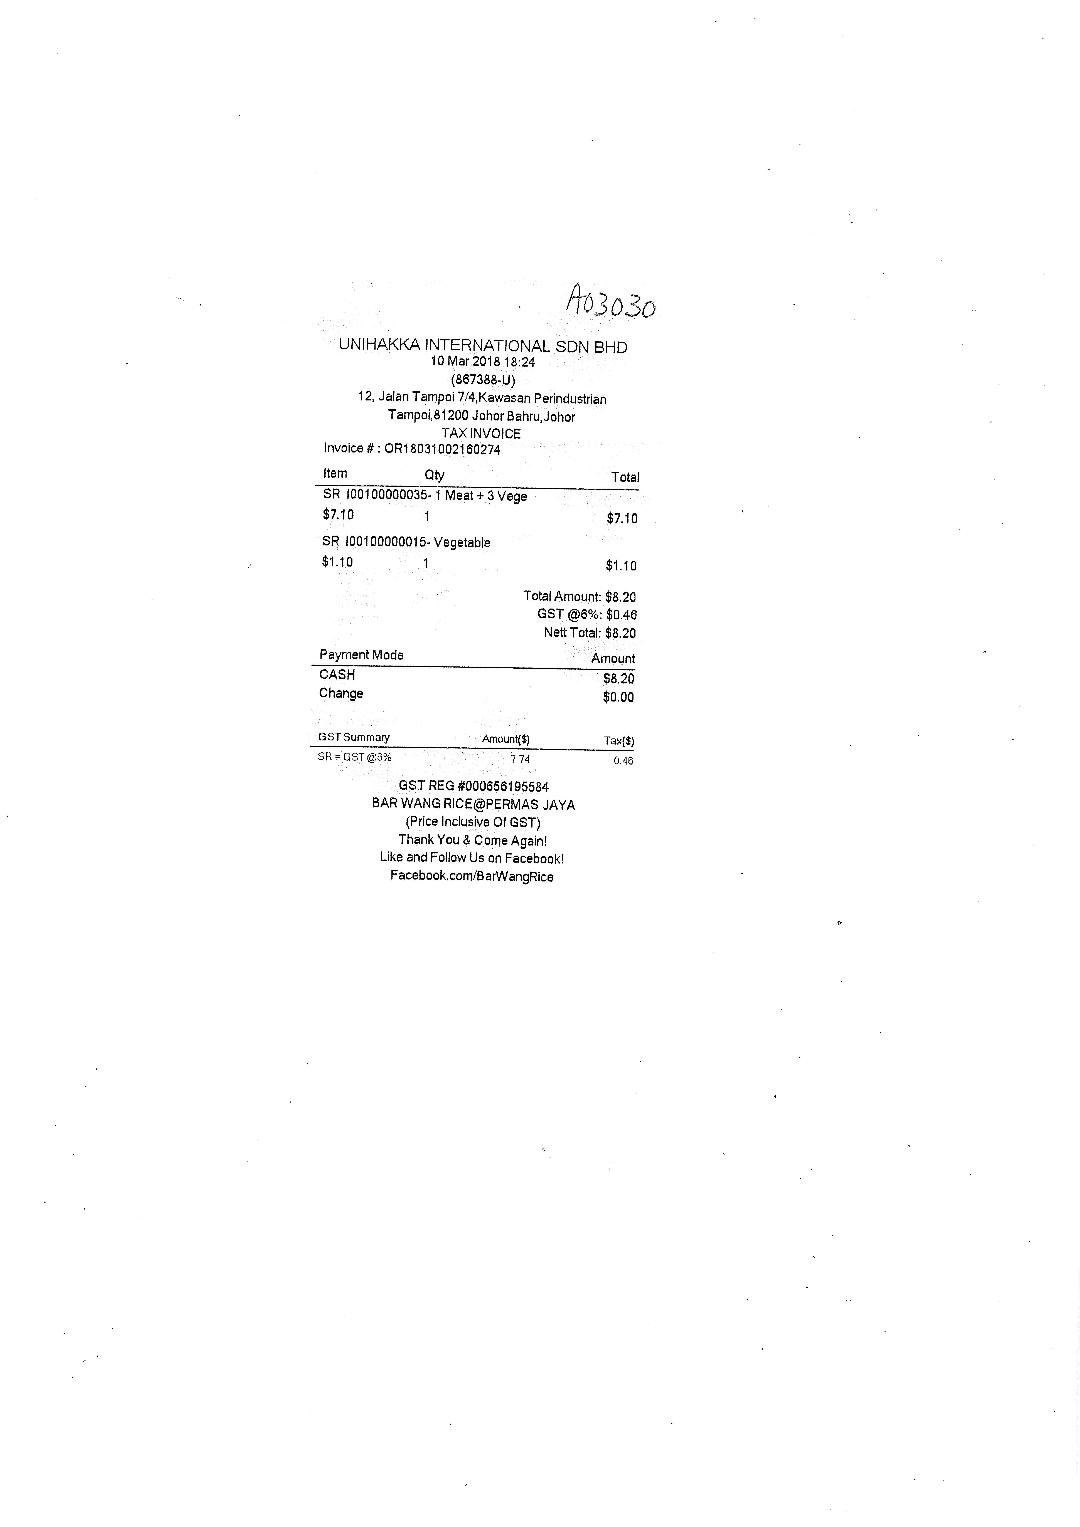
UNIHAKKA INTERNATIONAL SDN BHD
10 MAR 2018 18:24
(867388-U)
12, JALAN TAMPOI 7/4,KAWASAN PERINDUSTRIAN
TAMPOI,81200 JOHOR BAHRU,JOHOR
TAX INVOICE
INVOICE # : OR18031002160274
ITEM
QTY
TOTAL
SR 100100000035- 1 MEAT + 3 VEGE
$7.10
1
$7.10
SR 100100000015- VEGETABLE
$1.10
1
$1.10
TOTAL AMOUNT: $8.20
GST @6%: $0.46
NETT TOTAL: $8.20
PAYMENT MODE
AMOUNT
CASH
$8.20
CHANGE
$0.00
GST SUMMARY
AMOUNT($)
TAX($)
SR = GST @6%
7.74
0.46
GST REG #000656195584
BAR WANG RICE@PERMAS JAYA
(PRICE INCLUSIVE OF GST)
THANK YOU & COME AGAIN!
LIKE AND FOLLOW US ON FACEBOOK!
FACEBOOK.COM/BARWANGRICE